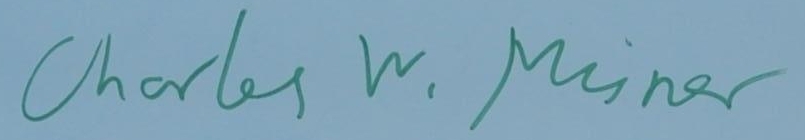
Signature of: charles w misner